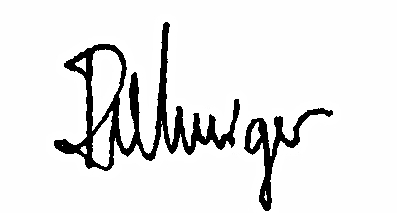
Signature of: wilhelm riebniger